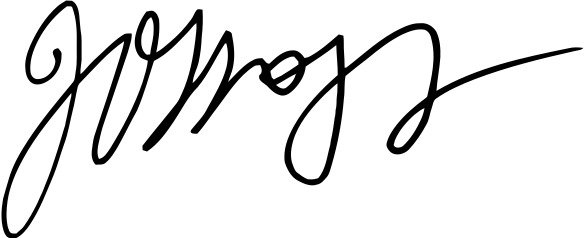
Signature of: jon ossoff